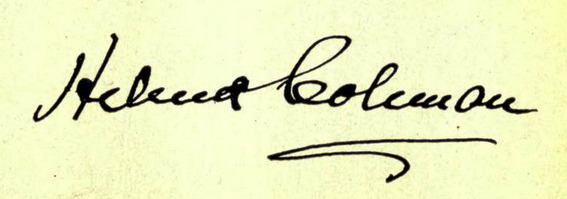
Signature of: helena coleman